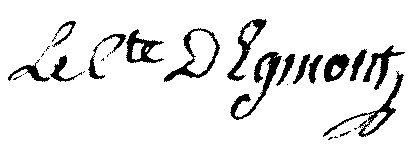
Signature of: casimir pignatelli d egmont